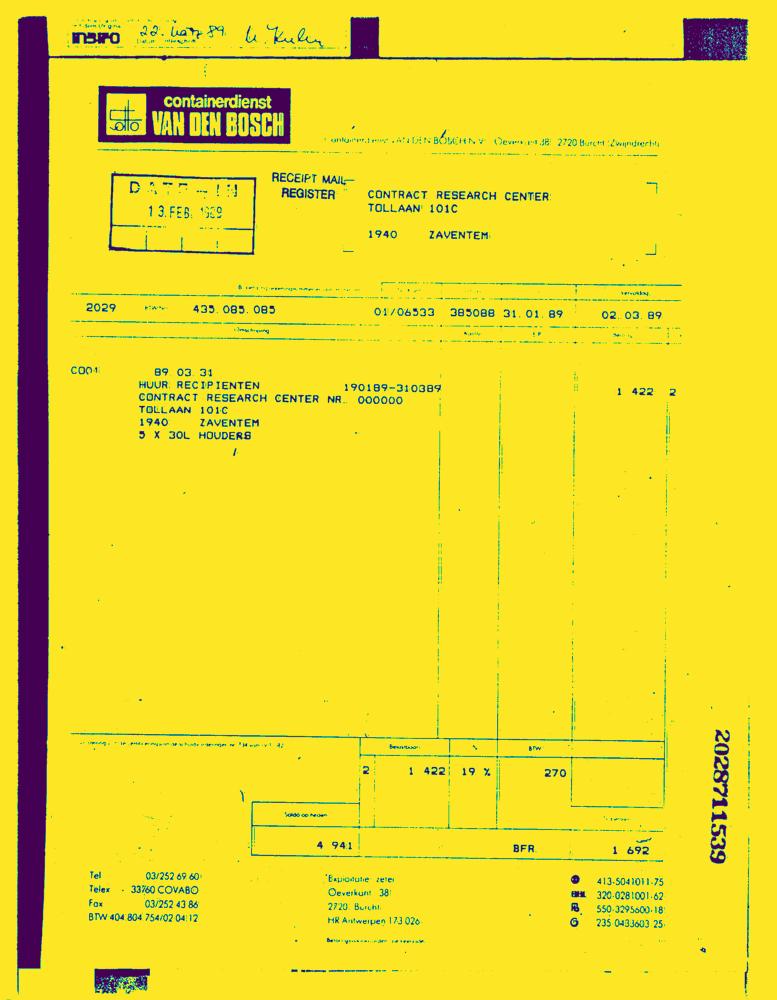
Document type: Invoice-Doc